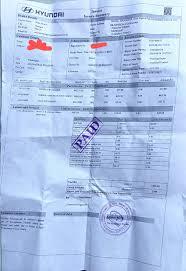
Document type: Invoice